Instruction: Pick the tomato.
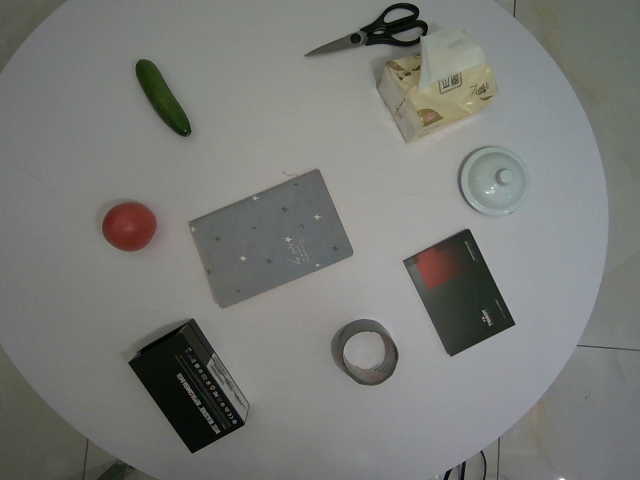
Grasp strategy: vertical